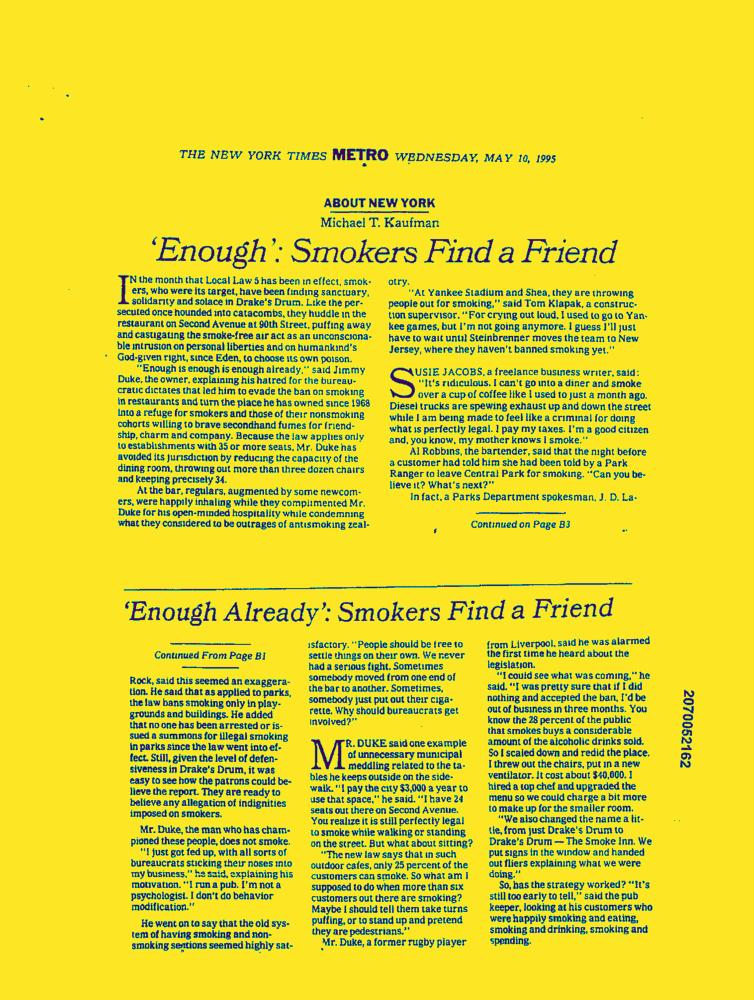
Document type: News-Article